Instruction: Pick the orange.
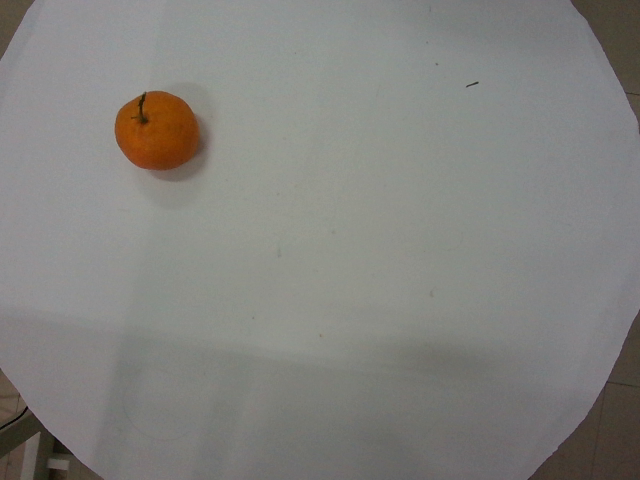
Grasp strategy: vertical